Question: How does the patient history play a role?
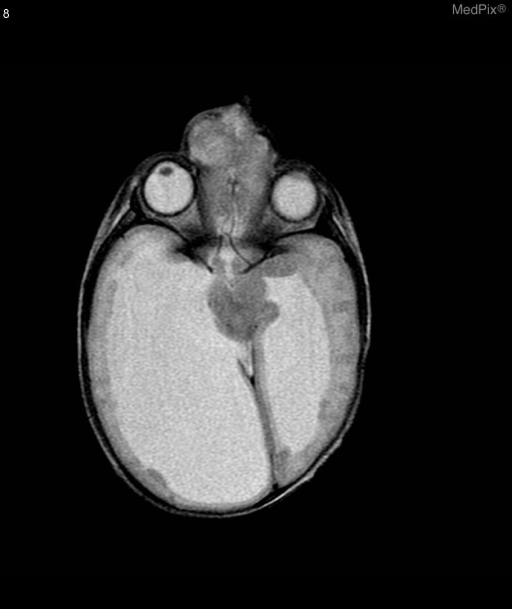
Answer: The patient's history of 2 day old female infant with midline mass above the nose. is key in understanding the case.